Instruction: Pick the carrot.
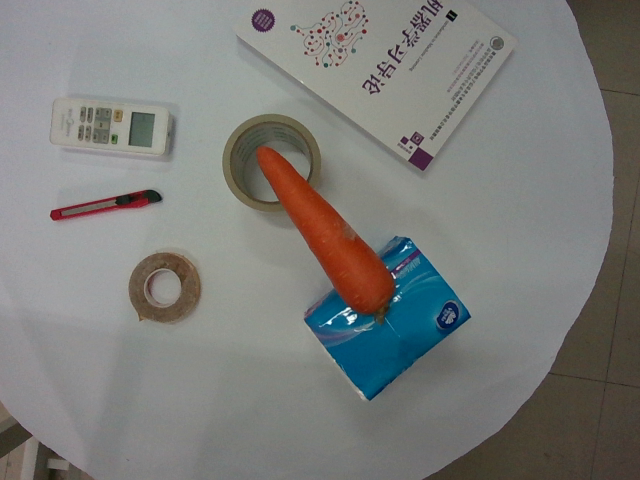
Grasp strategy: vertical